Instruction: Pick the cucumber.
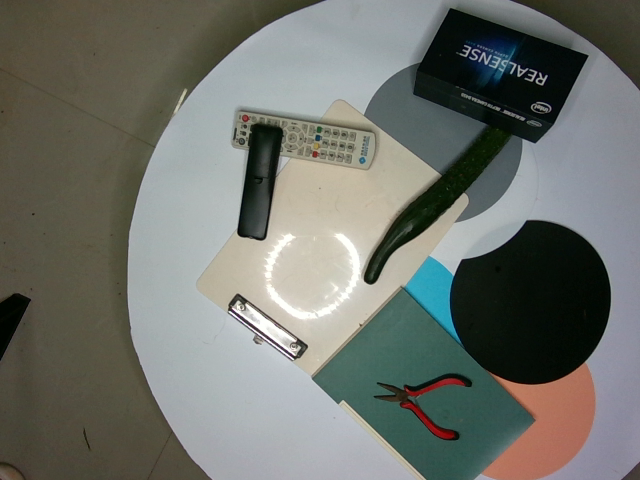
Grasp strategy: vertical